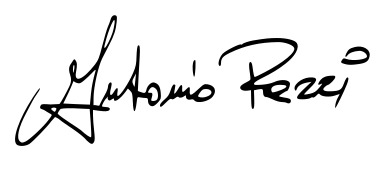
Signature of: antonio razzi